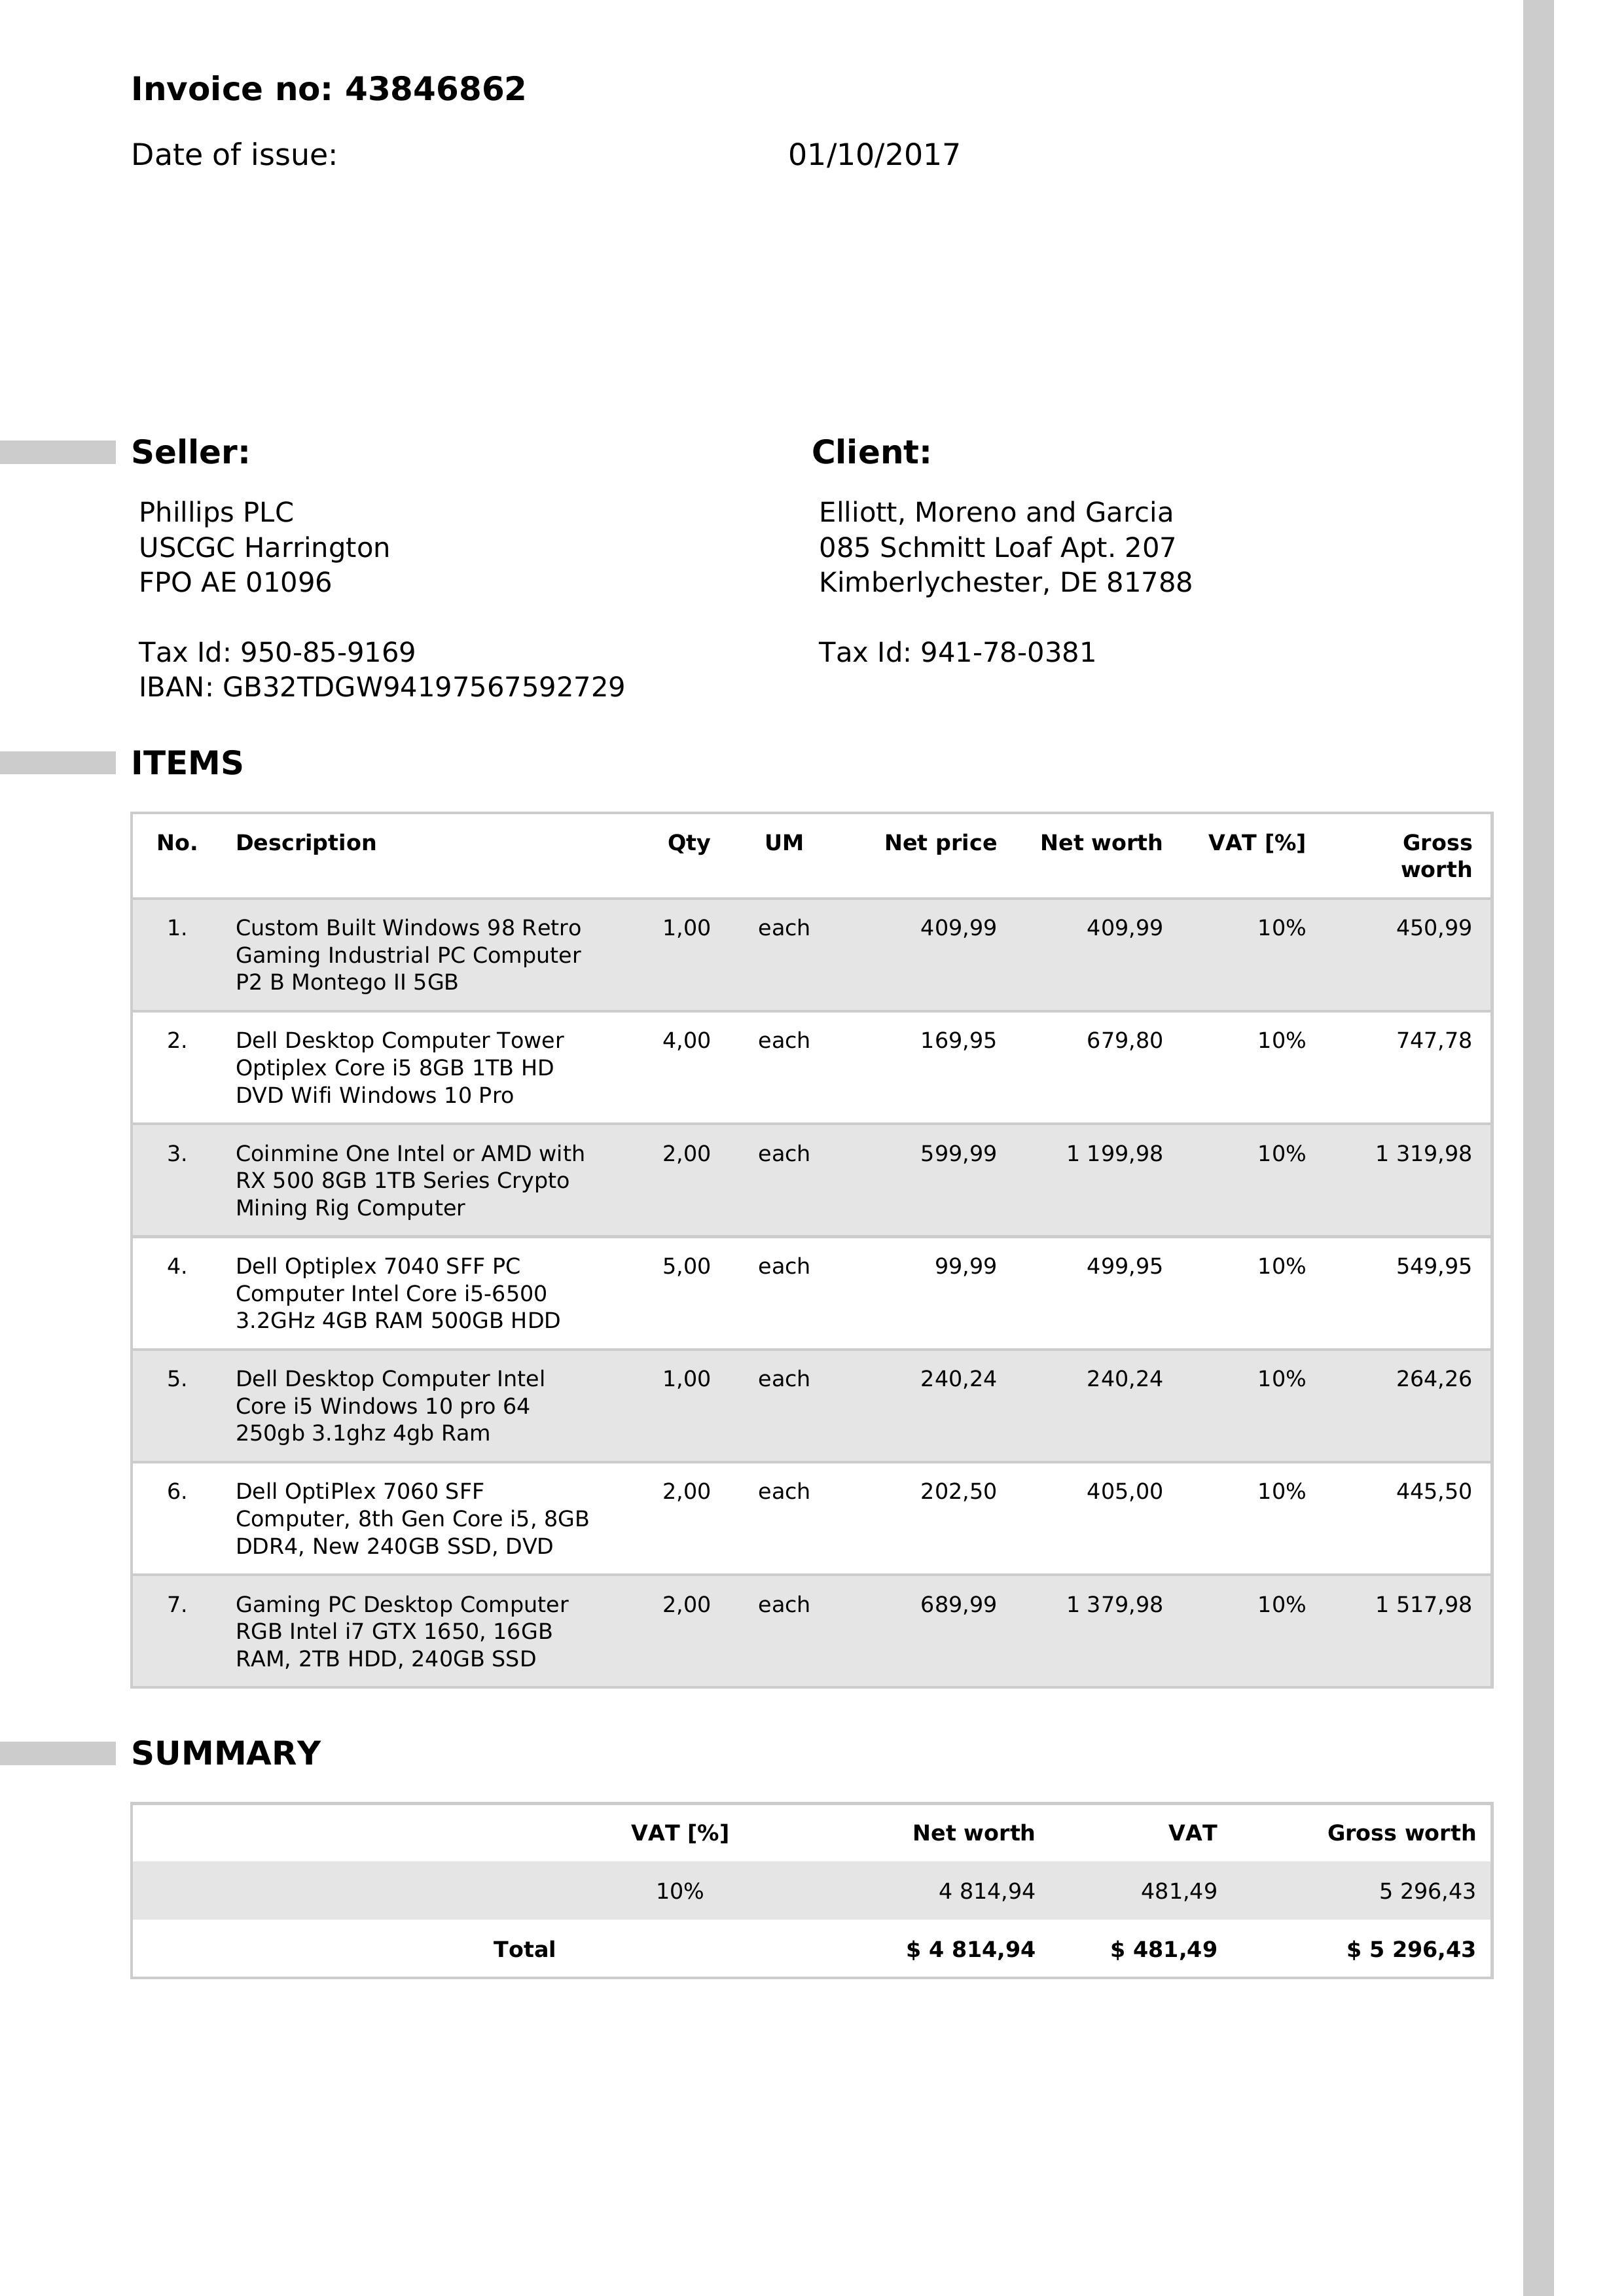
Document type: Invoice